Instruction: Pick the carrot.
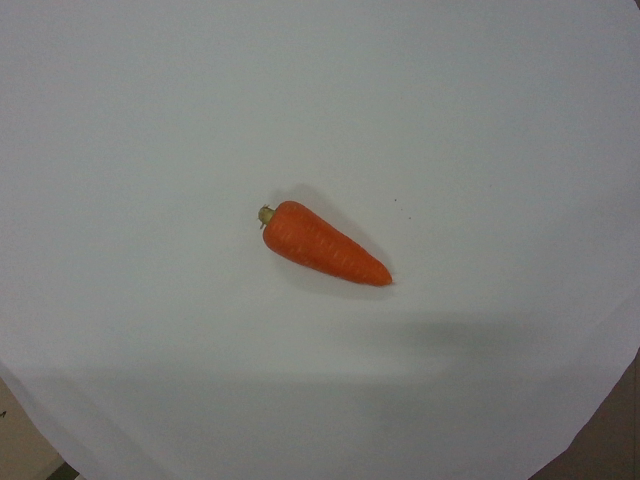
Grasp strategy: vertical